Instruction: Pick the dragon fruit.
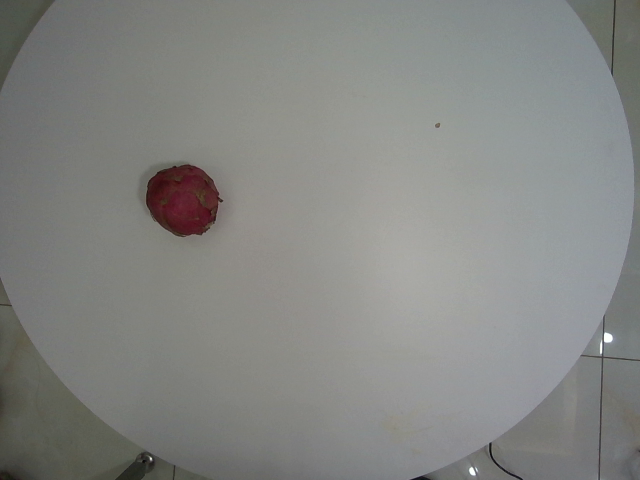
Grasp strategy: vertical